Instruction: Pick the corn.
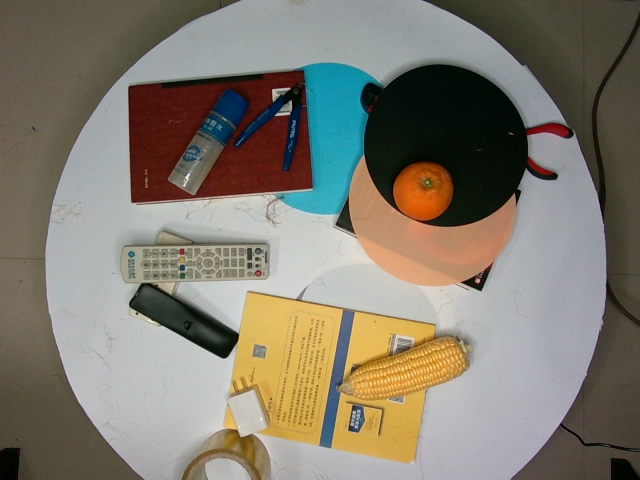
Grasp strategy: vertical